Question: What might the diagnosis be?
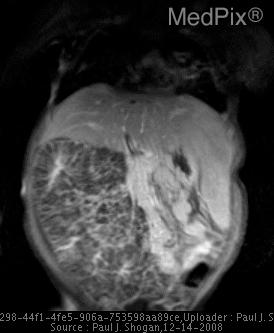
Answer: The possible diagnosis includes DDx of AP radiographs of the abdomen.

Neonatal Ascites...Biliary Ascites (Perforation of Bile Duct), Urinary Ascites (Intraperitoneal bladder, ureteric, or upper tract perforation/ Posterior Urethral Valves), Chylous Ascites (congenital lymphatic abnormality)

Neonatal Abdominal Mass....Renal (Multicystic Dysplastic Kidney, Hydronephrosis, Polycystic Disease, Posterior Urethral Valves, Renal Vein Thrombosis (dehydration/hemoconcentration, Mesoblastic Nephroma)), Adrenal Masses (Hemorrhage, Neuroblastoma), Liver (Cysts, Hepatoblastoma, Hemangioendothelioma, Mesenchymal hamartoma, Metastatic Disease), Choledochal cyst, Duplication of GI Tract, Pelvic and Genital Tract (Ovarian Cysts, Hydrometrocolpos, Distended Bladder, Teratoma, Anterior Meningomyelocele).